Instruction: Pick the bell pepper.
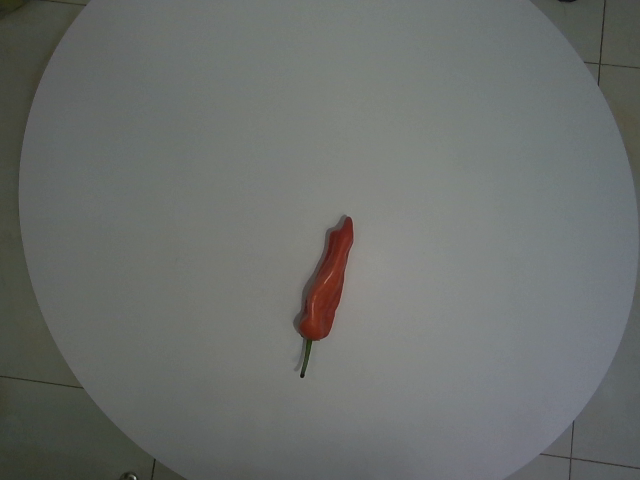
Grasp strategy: vertical